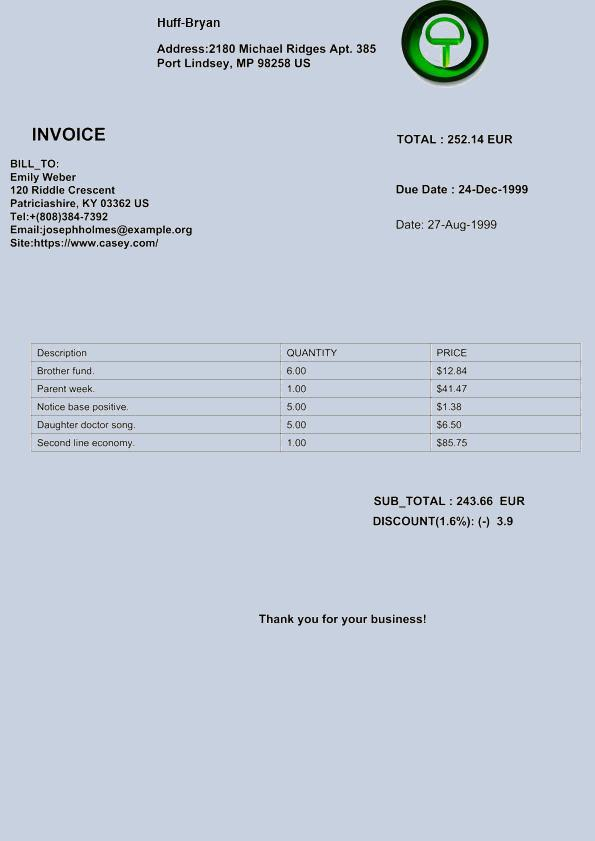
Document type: Invoice